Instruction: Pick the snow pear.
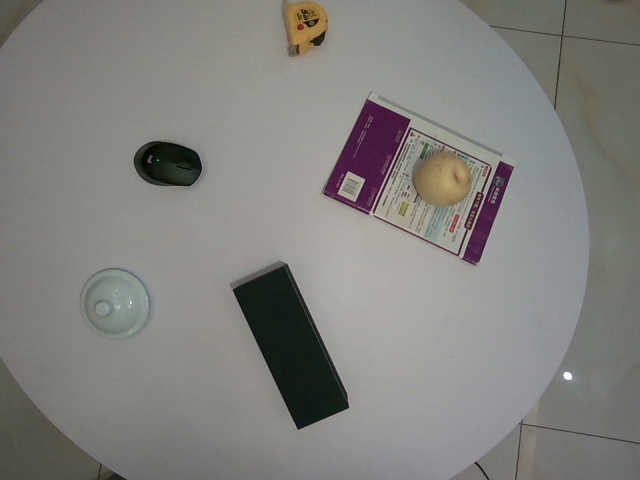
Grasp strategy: vertical